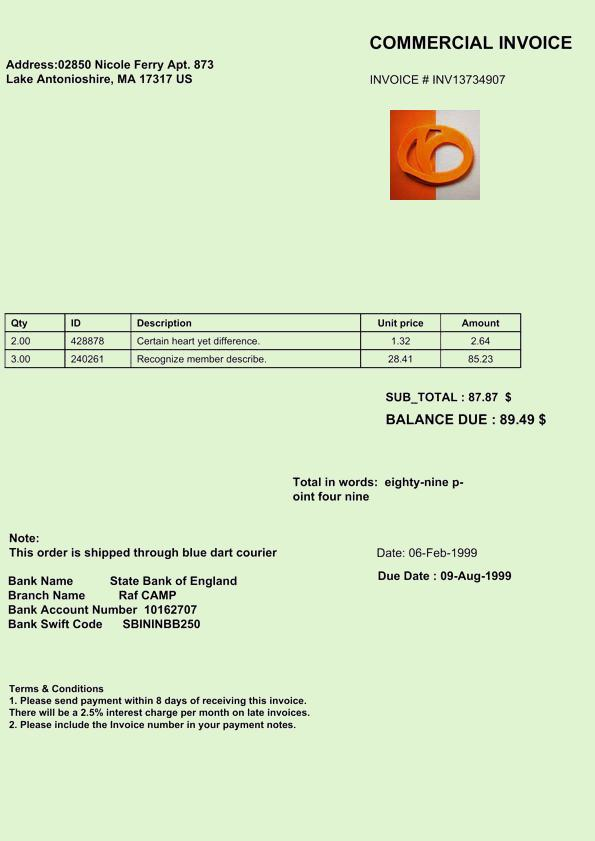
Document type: Invoice